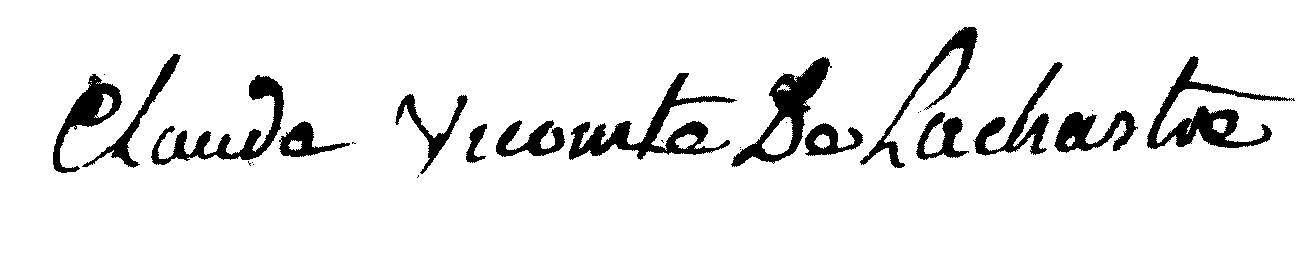
Signature of: claude de la châtre